Question: In what way does the history help explain the case?
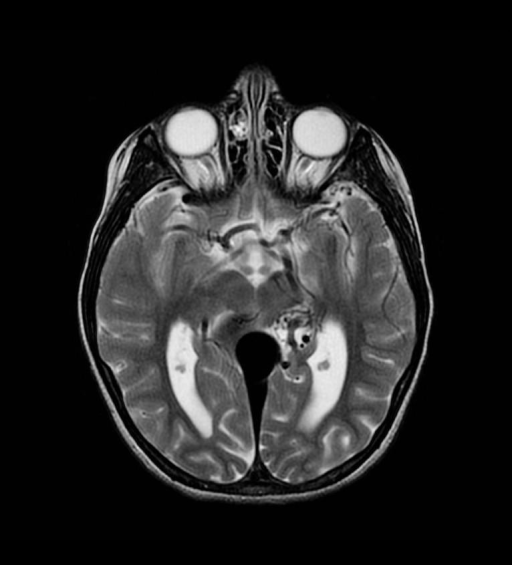
Answer: The patient's history of 8 yo girl for follow-up of after embolization of Vein of Galen Aneurysm with Onyx.  A Chest X-ray was ordered to confirm endotracheal tube placement following an uneventful post-operative course. is key in understanding the case.